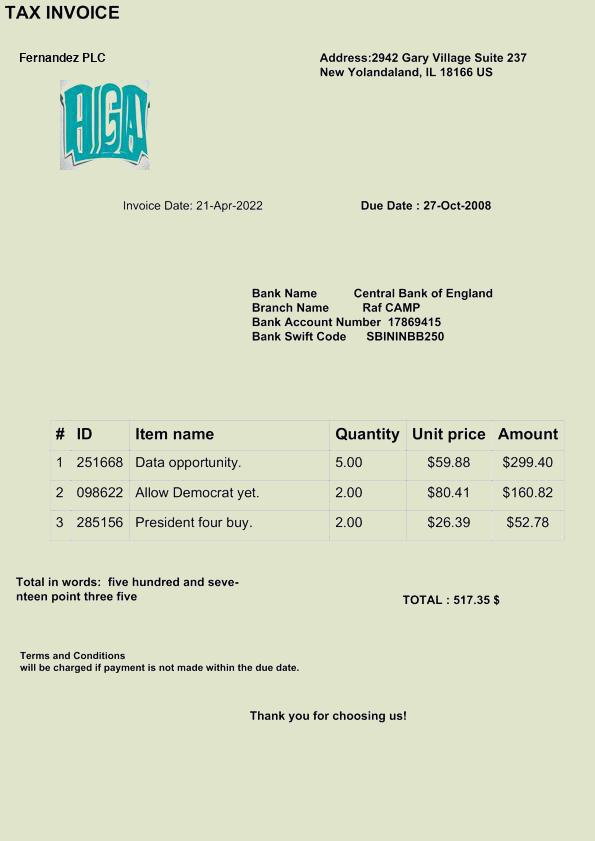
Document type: Invoice